Question: What is the mailing or notice date provided in the document?
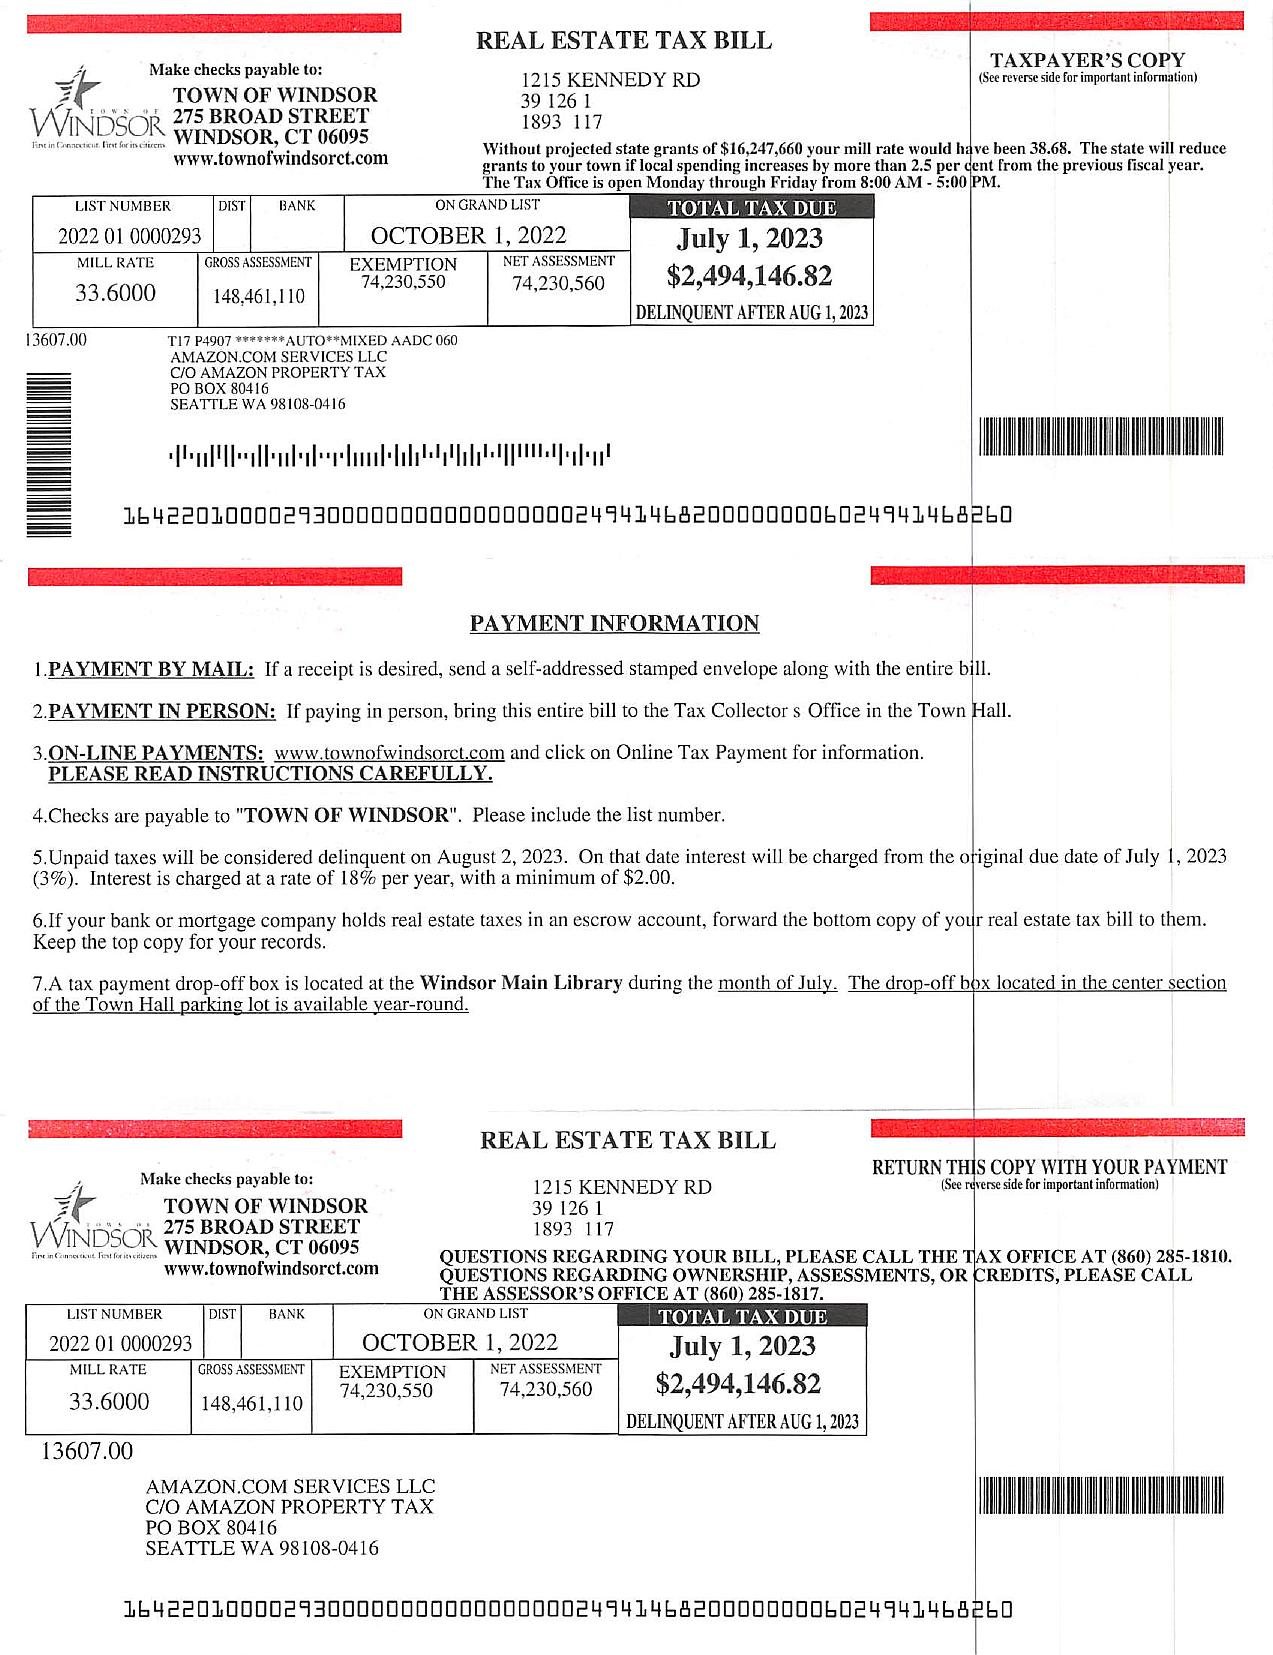
Answer: "1-Oct-22"